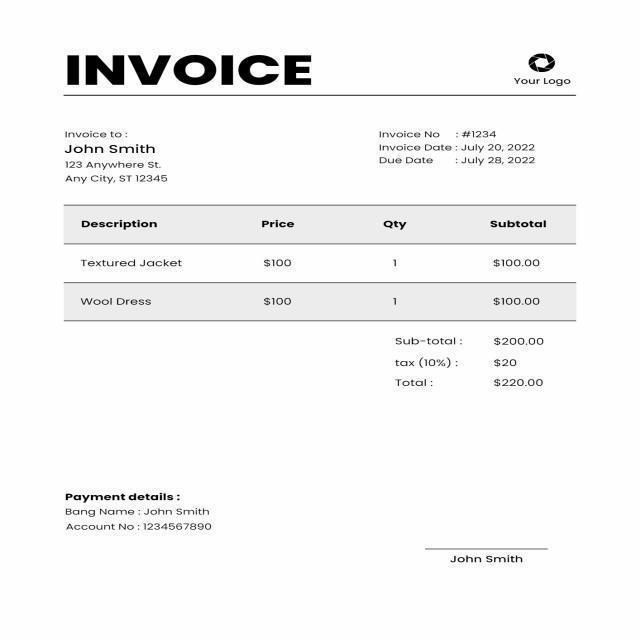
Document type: Invoice